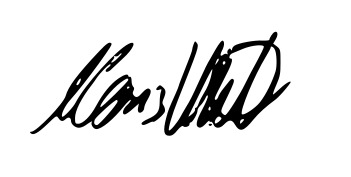
Signature of: marcus wandt